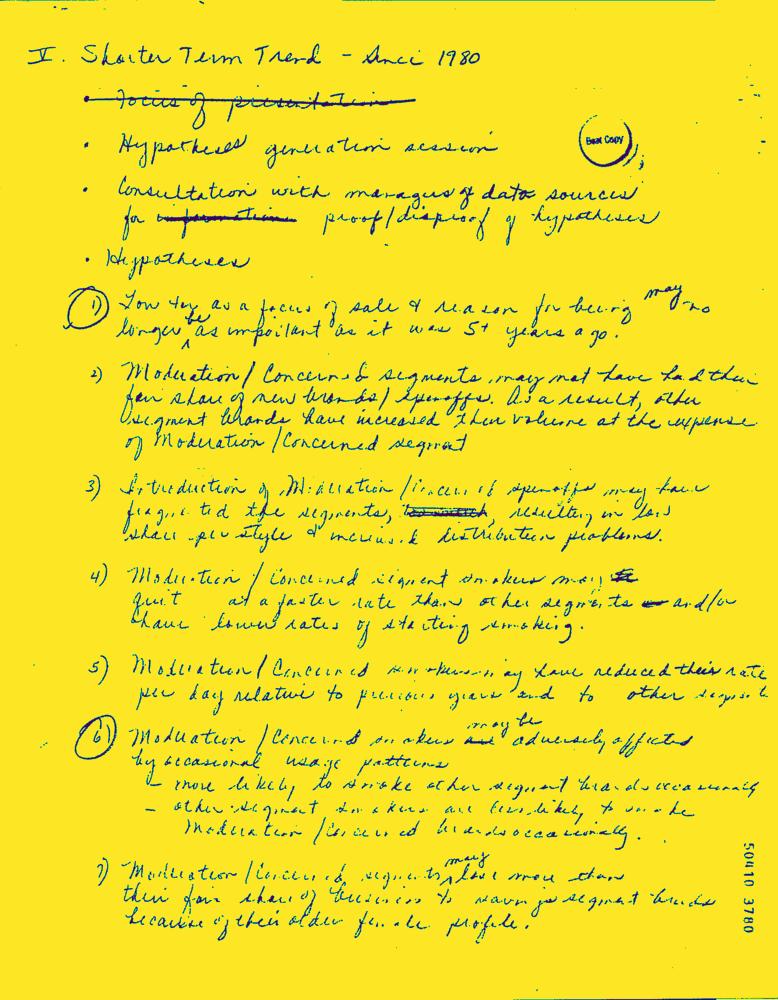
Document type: Hand-Written